Question: What is the potential diagnosis?
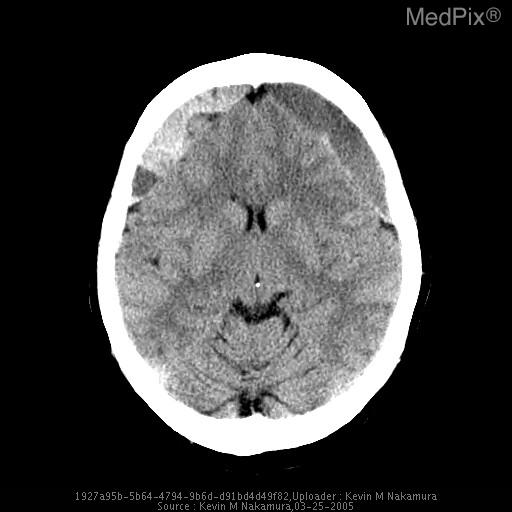
Answer: The possible diagnosis includes Acute on chronic bilateral subdural hematomas..